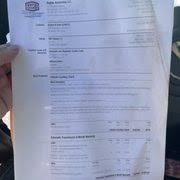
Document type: Invoice